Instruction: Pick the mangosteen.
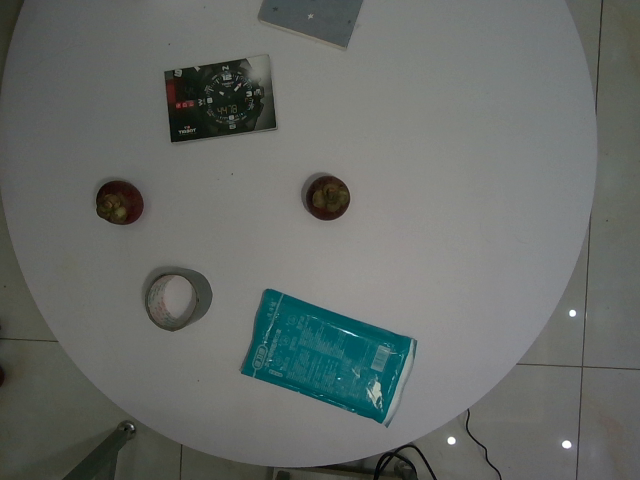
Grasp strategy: vertical